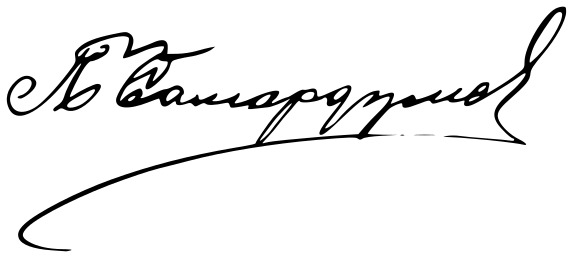
Signature of: petar samardzhiev